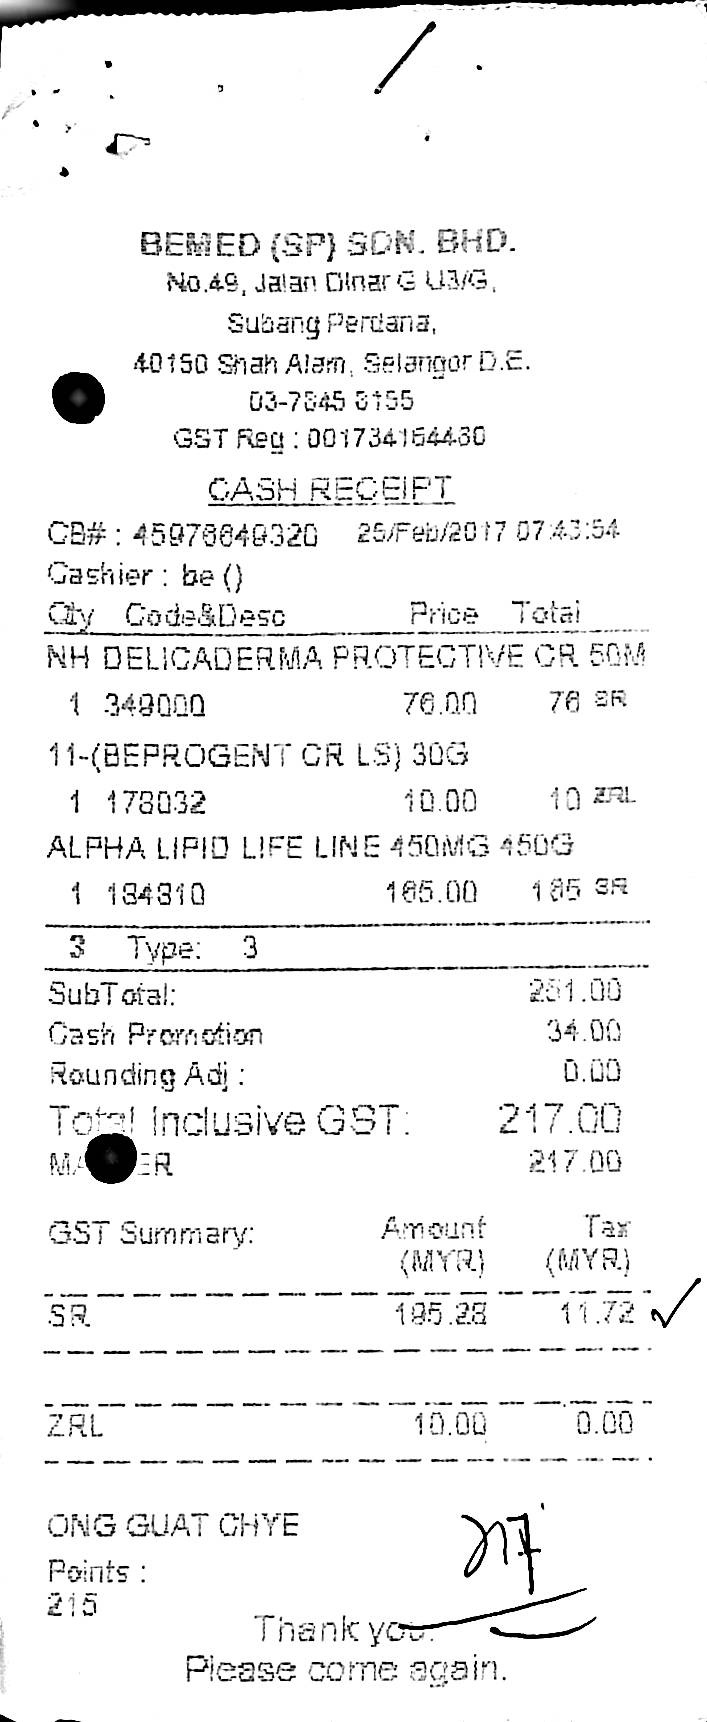
BEMED (SP) SDN. BHD.
NO.49, JALAN DINAR G U3/G,
SUBANG PERDANA,
40150 SHAH ALAM, SELANGOR D.E.
03-7845 8155
GST REG : 001734164480
CASH RECEIPT
CB# : 45976649320
25/FEB/2017 07:43:54
CASHIER : BE ()
QTY
CODE&DESC
PRICE
TOTAL
NH DELICADERMA PROTECTIVE CR 50M
1
349000
76.00
76 SR
11-(BEPROGENT CR LS) 30G
1
178032
10.00
10 ZRL
ALPHA LIPID LIFE LINE 450MG 450G
1
184810
165.00
165 SR
3
TYPE:
3
SUBTOTAL:
251.00
CASH PROMOTION
ROUNDING ADJ :
0.00
TOTAL INCLUSIVE GST:
217.00
MASTER
217.00
GST SUMMARY:
AMOUNT
TAX
(MYR)
(MYR)
SR
195.28
11.72
ZRL
10.00
0.00
ONG GUAT CHYE
POINTS :
215
THANK YOU.
PLEASE COME AGAIN.
34.00